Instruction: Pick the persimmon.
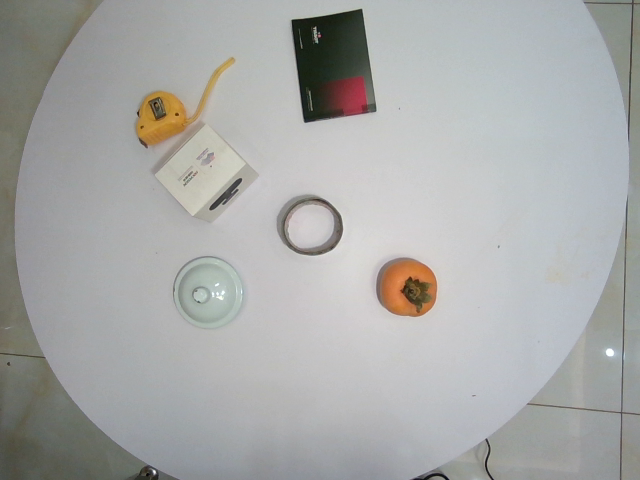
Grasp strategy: vertical